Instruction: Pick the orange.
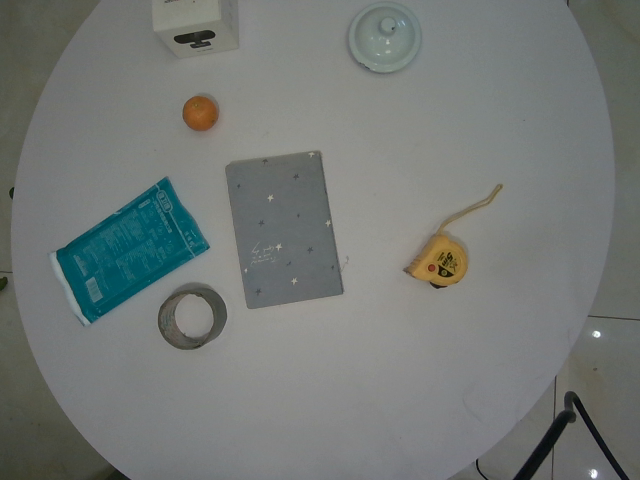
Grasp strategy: vertical